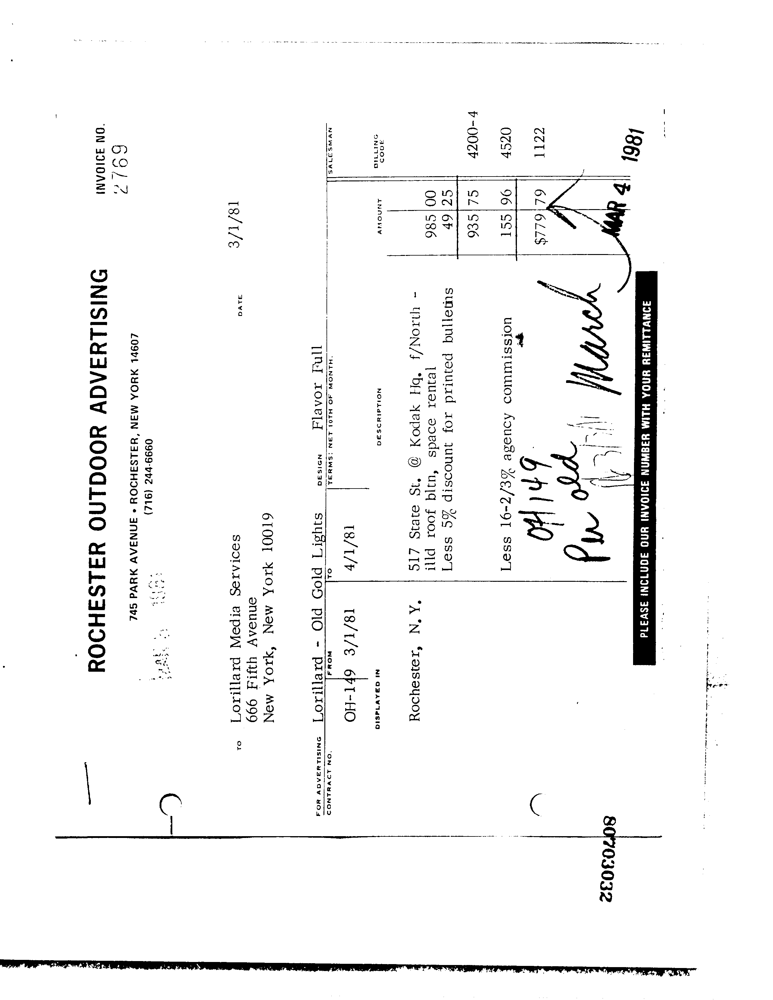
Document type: Invoice